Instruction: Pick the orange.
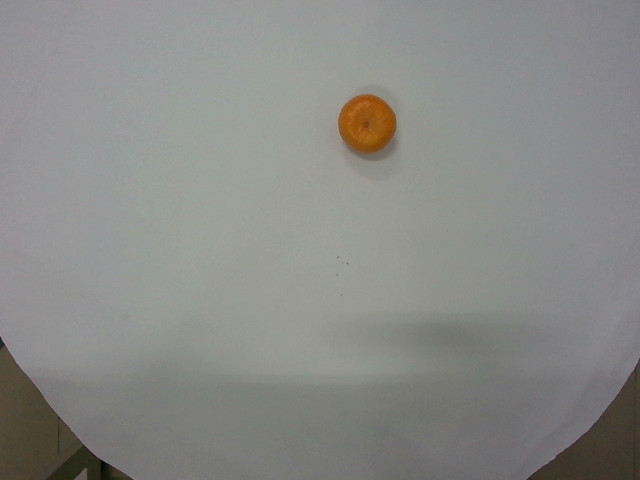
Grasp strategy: vertical